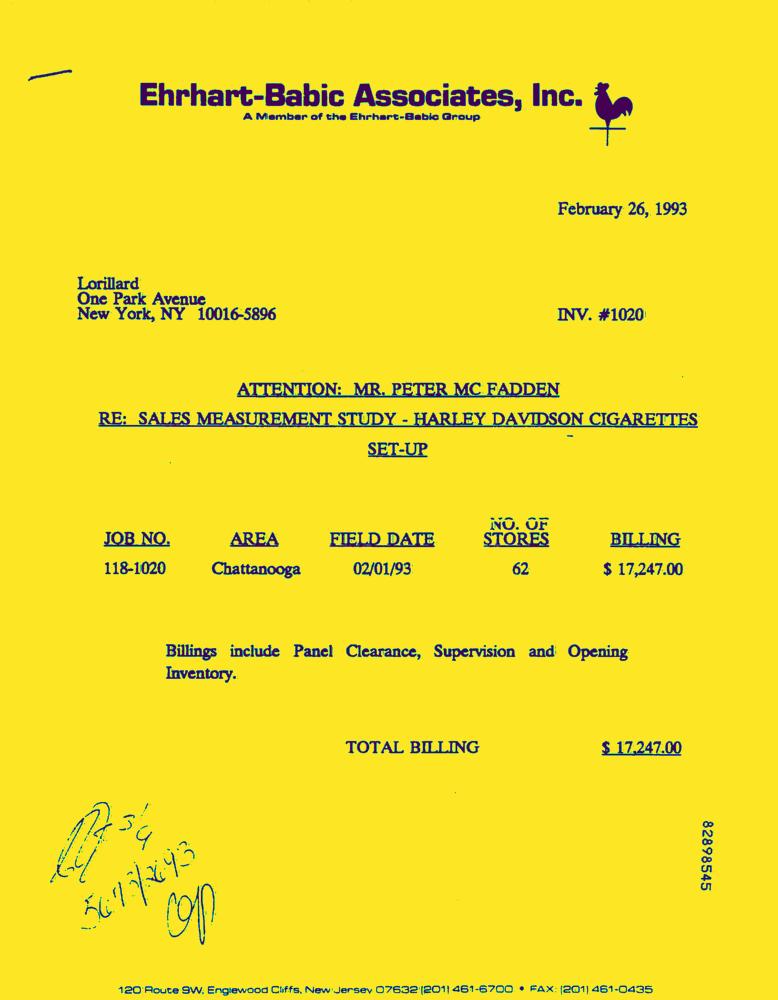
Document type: Invoice-Doc